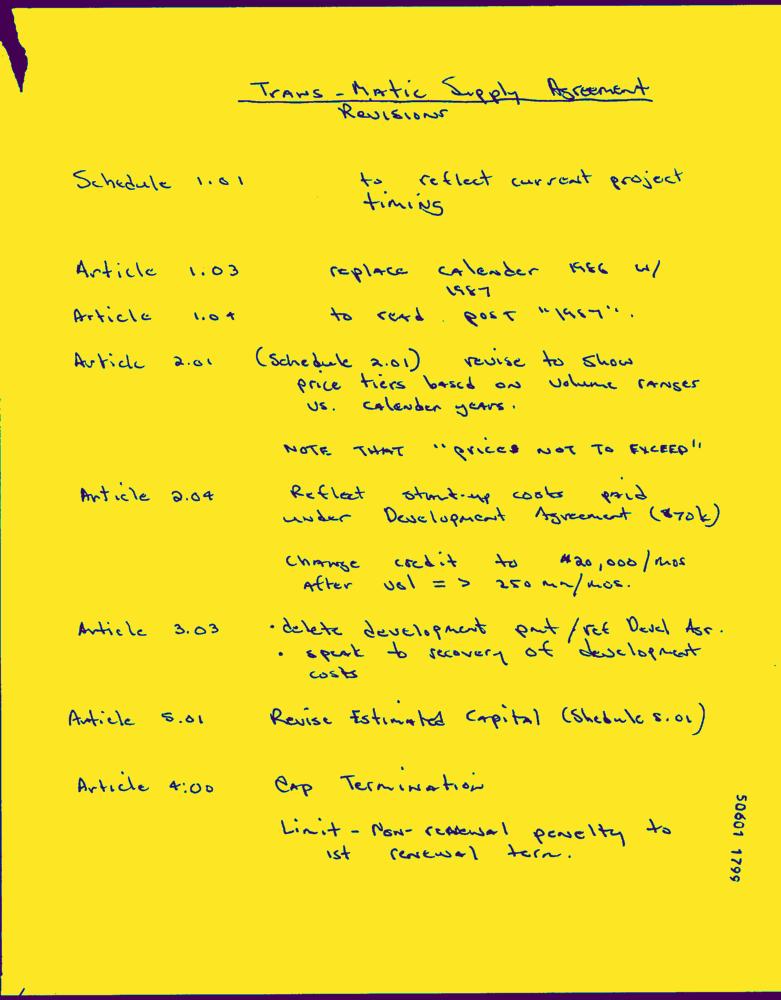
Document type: Hand-Written